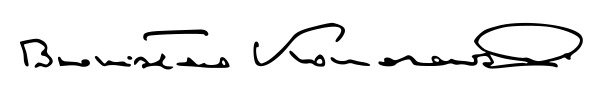
Signature of: bronisław komorowski